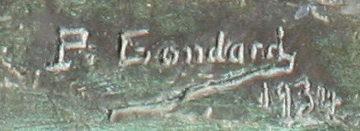
Signature of: paul gondard